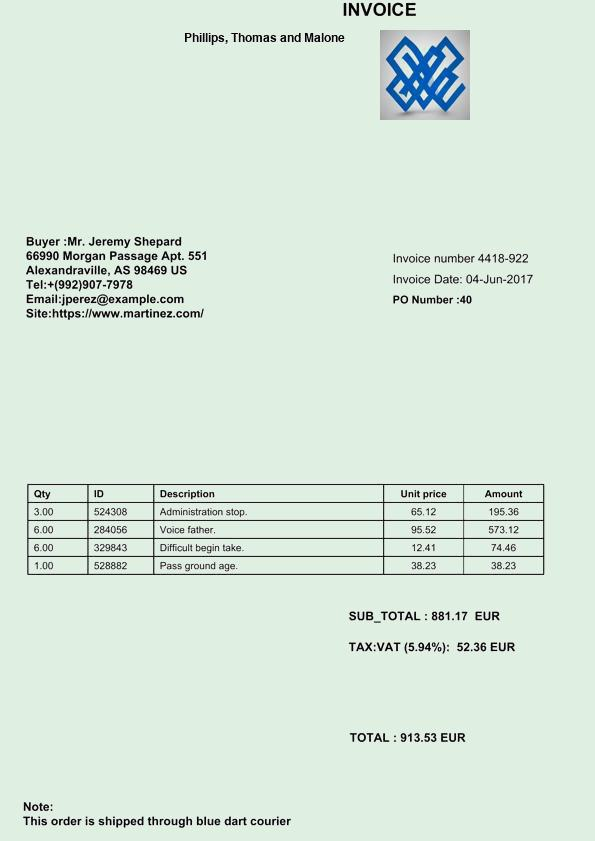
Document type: Invoice